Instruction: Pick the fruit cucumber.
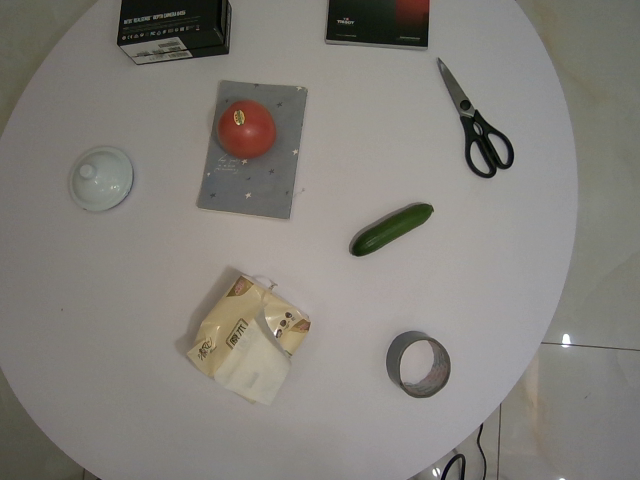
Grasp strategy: vertical